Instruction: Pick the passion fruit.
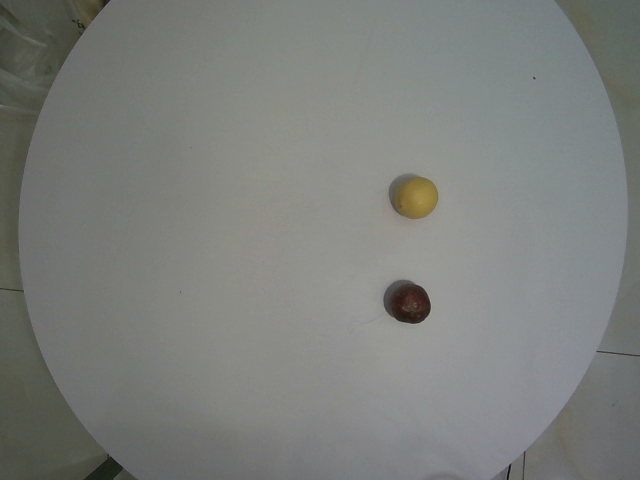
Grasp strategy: vertical